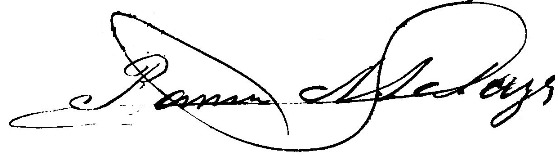
Signature of: ramón a salazar